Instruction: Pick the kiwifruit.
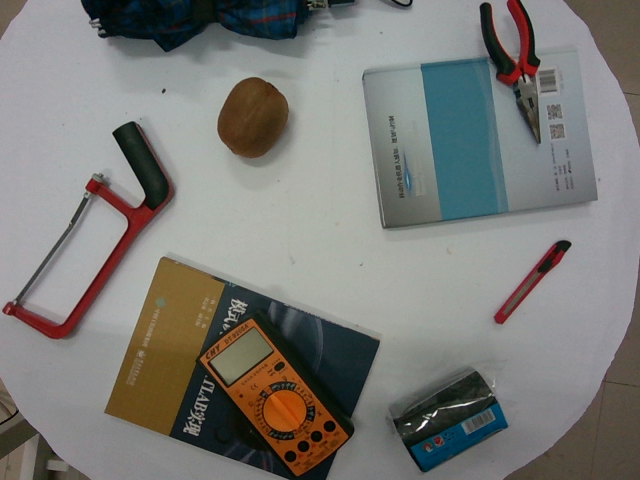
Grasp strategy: vertical